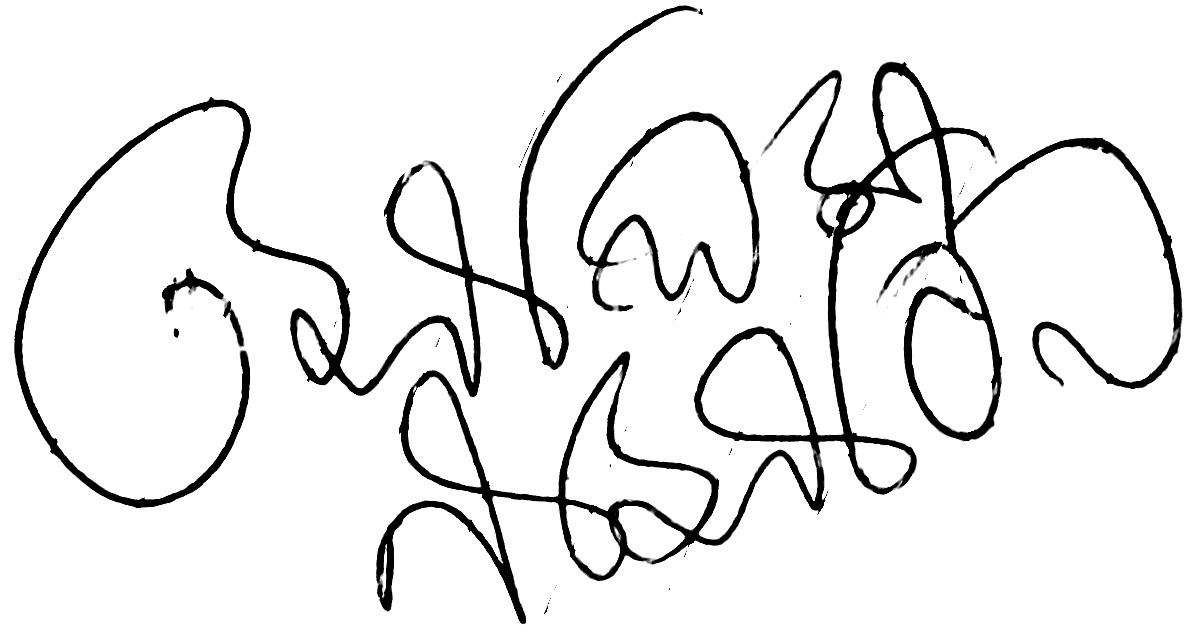
Signature of: taslima nasrin